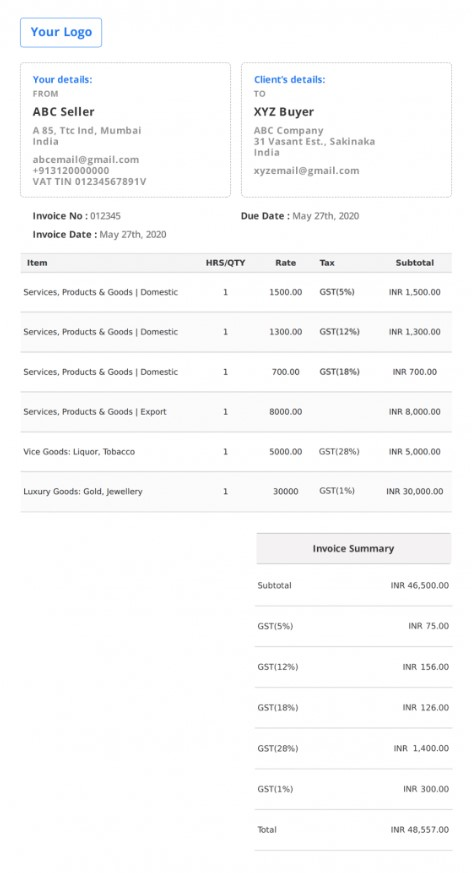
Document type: Invoice